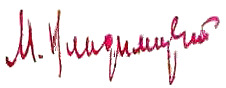
Signature of: mikhail vladimirsky